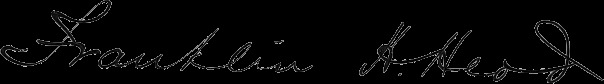
Signature of: franklin h head